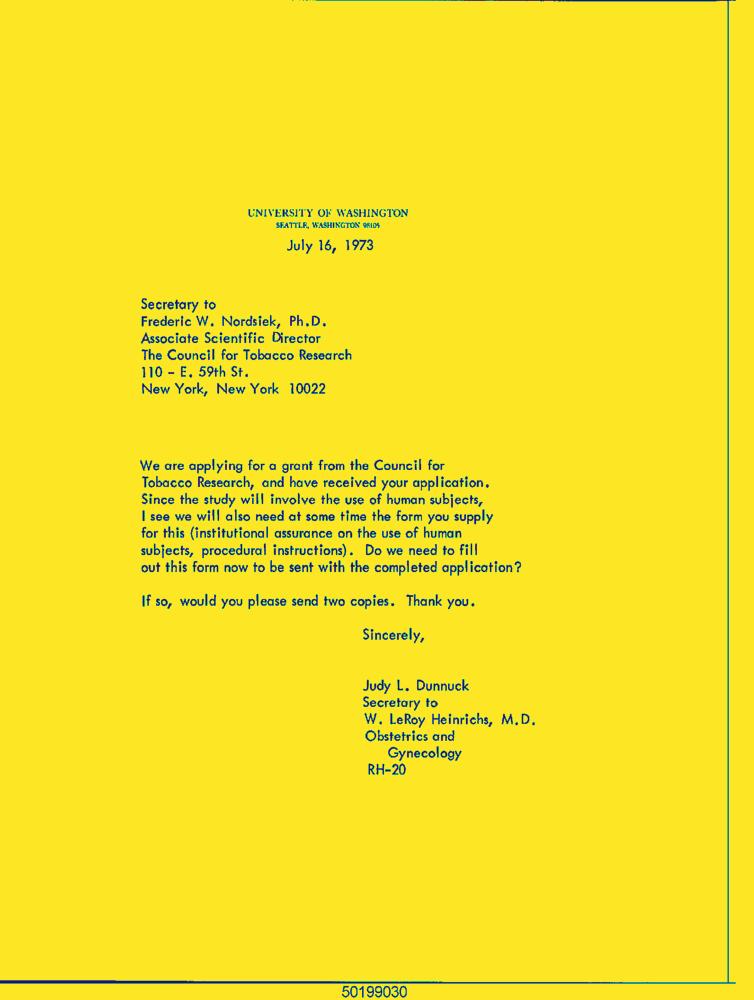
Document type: Letter-Doc